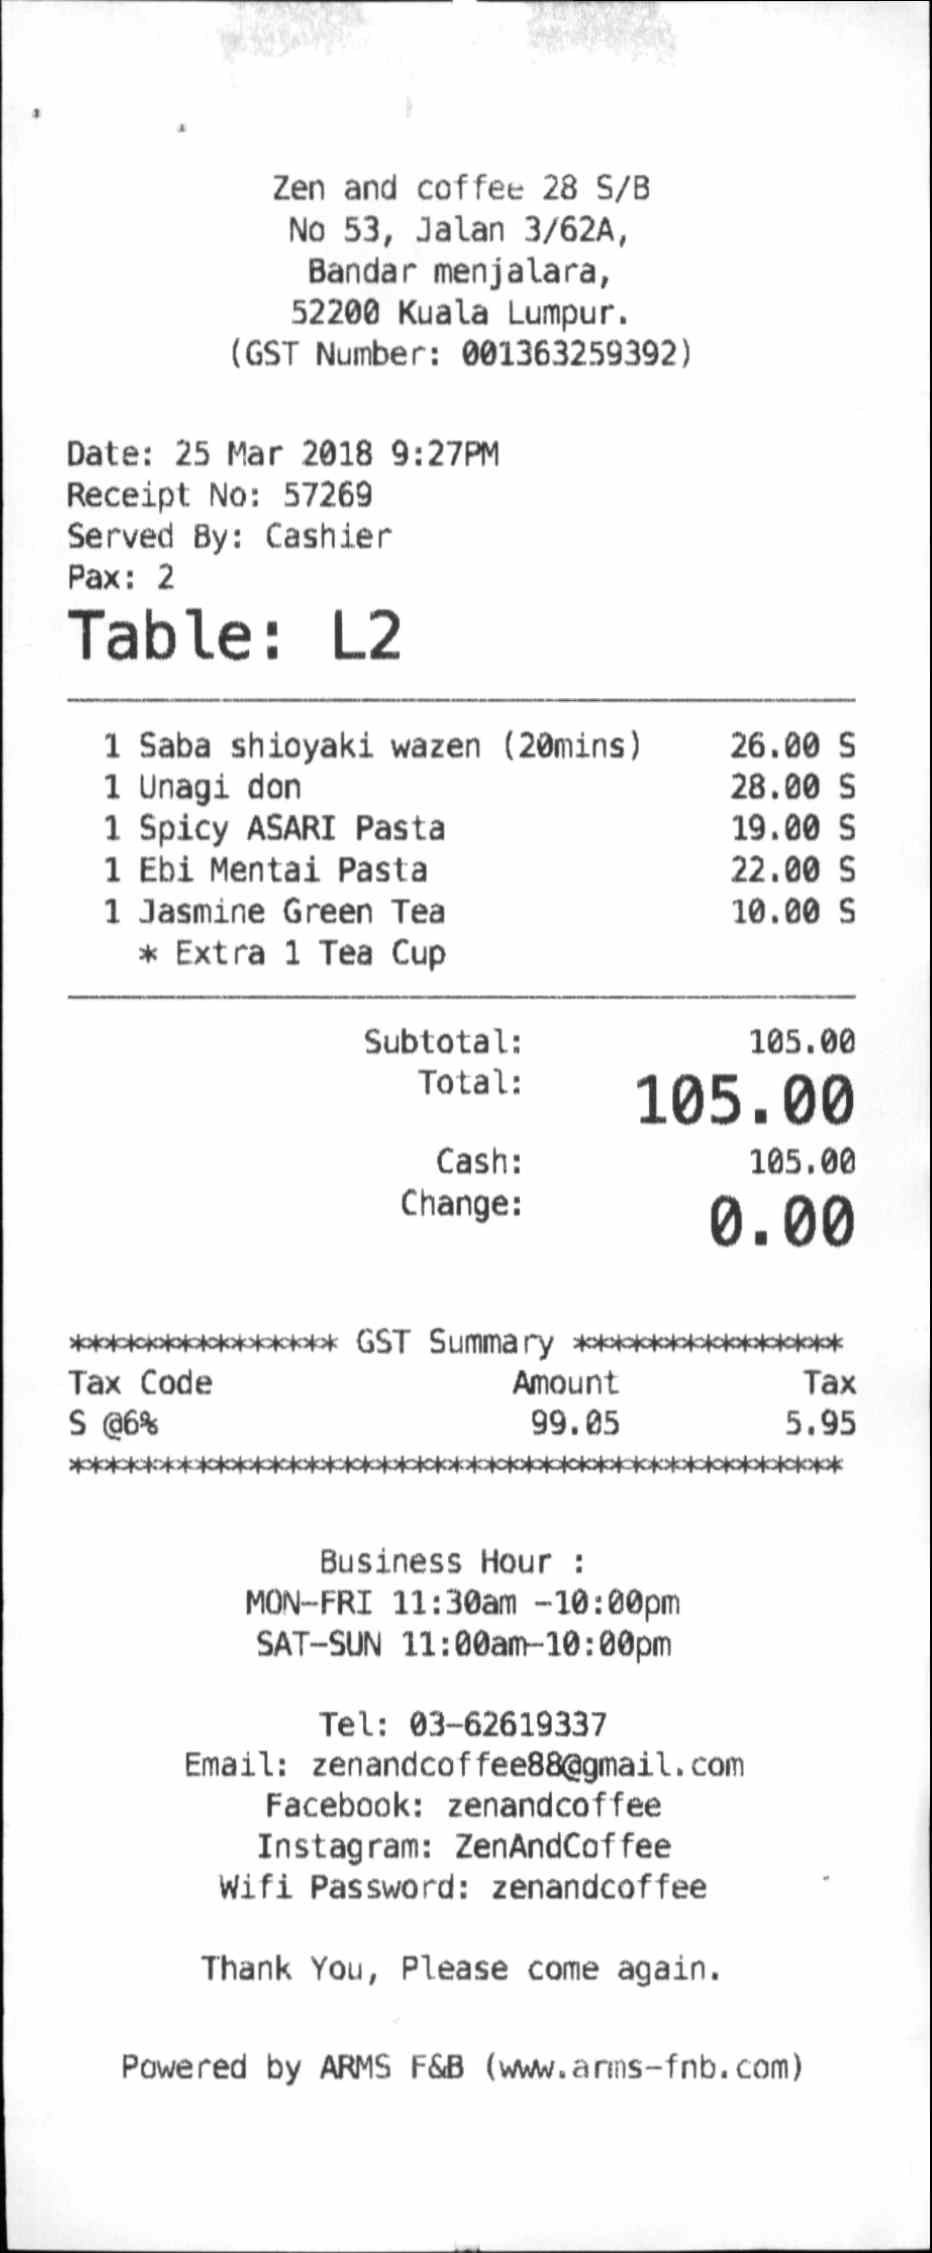
ZEN AND COFFEE 28 S/B
NO 53, JALAN 3/62A,
BANDAR MENJALARA,
52200 KUALA LUMPUR.
(GST NUMBER: 001363259392)
DATE: 25 MAR 2018 9:27PM
RECEIPT NO: 57269
SERVED BY: CASHIER
PAX: 2
TABLE: L2
1 SABA SHIOYAKI WAZEN (20MINS)
1 UNAGI DON
1 SPICY ASARI PASTA
1 EBI MENTAI PASTA
1 JASMINE GREEN TEA
* EXTRA 1 TEA CUP
26.00 S
28.00 S
19.00 S
22.00 S
10.00 S
SUBTOTAL:
TOTAL:
CASH:
CHANGE:
105.00
105.00
105.00
0.00
GST SUMMARY
TAX CODE
S @6%
AMOUNT
99.05
TAX
5.95
BUSINESS HOUR :
MON-FRI 11 : 30AM -10 : 00PM
SAT-SUN 11 : 00AM- 10 : 00PM
TEL: 03-62619337
EMAIL: ZENANDCOFFEE88@GMAIL . COM
FACEBOOK: ZENANDCOFFEE
INSTAGRAM: ZENANDCOFFEE
WIFI PASSWORD: ZENANDCOFFEE
THANK YOU, PLEASE COME AGAIN.
POWERED BY ARMS F&B
(WWW. ANMS-FNB . COM)